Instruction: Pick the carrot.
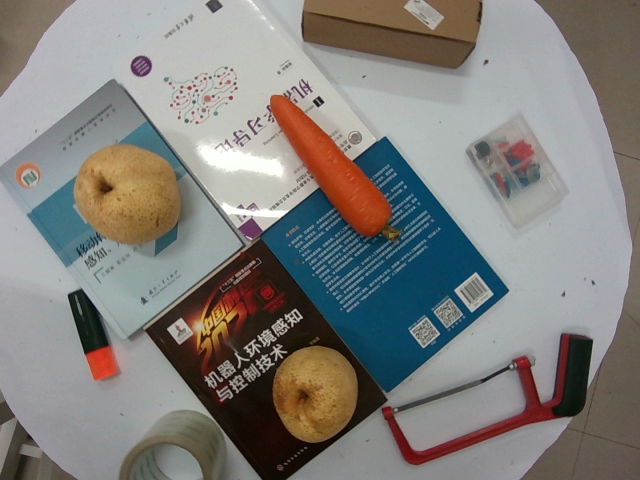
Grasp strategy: vertical